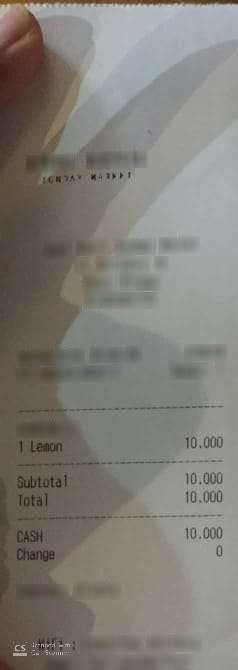
Number of items: 3
Subtotal: 10.000
Total: 10.000
OCR text regions:
text: Lemon
text: 1
text: 10.000
text: Subtotal
text: 10.000
text: Total
text: 10.000
text: CASH
text: 10.000
text: Change
text: 0